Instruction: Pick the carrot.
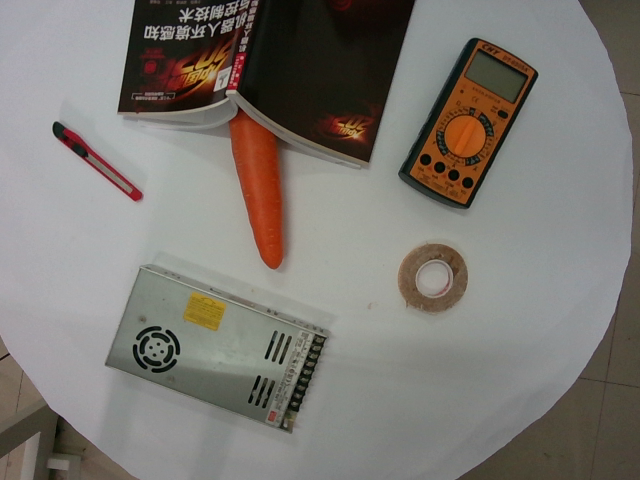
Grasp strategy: vertical